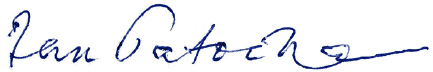
Signature of: jan patočka